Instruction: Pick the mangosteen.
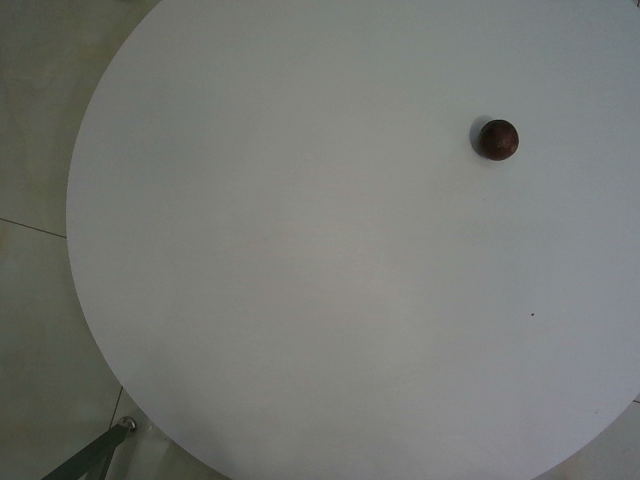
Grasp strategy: vertical